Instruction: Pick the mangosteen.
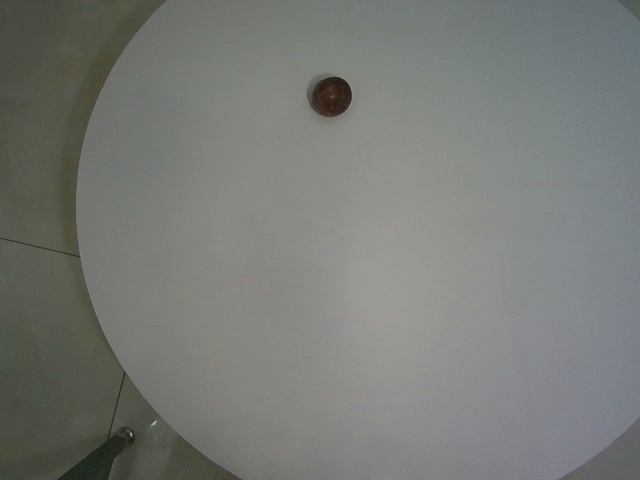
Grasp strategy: vertical